Question: What is the suspected problem?
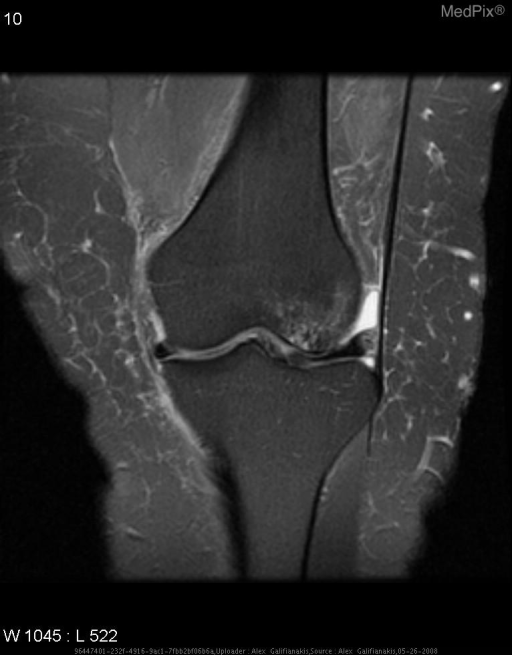
Answer: The findings suggest Radiographs demonstrate an area of subchondral collapse with subchondral sclerosis in the weight bearing surface of the left lateral femoral condyle.  MRI further illustrates osteonecrotic focus (low T1 and low T2 signal) with surrounding edema.  Early in the disease process, some degree of T2 and PD hyperintensity can be seen.  Also, surrounding edema can sometimes mask areas of subchondral sclerosis.. Osteonecrotic focus demonstrated as low T2 signal with a larger area of surrounding marrow edema evident.. The patient might have a history of 72 year old female with knee pain..